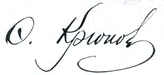
Signature of: fyodor kryukov